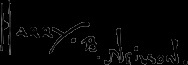
Signature of: harry b neilson